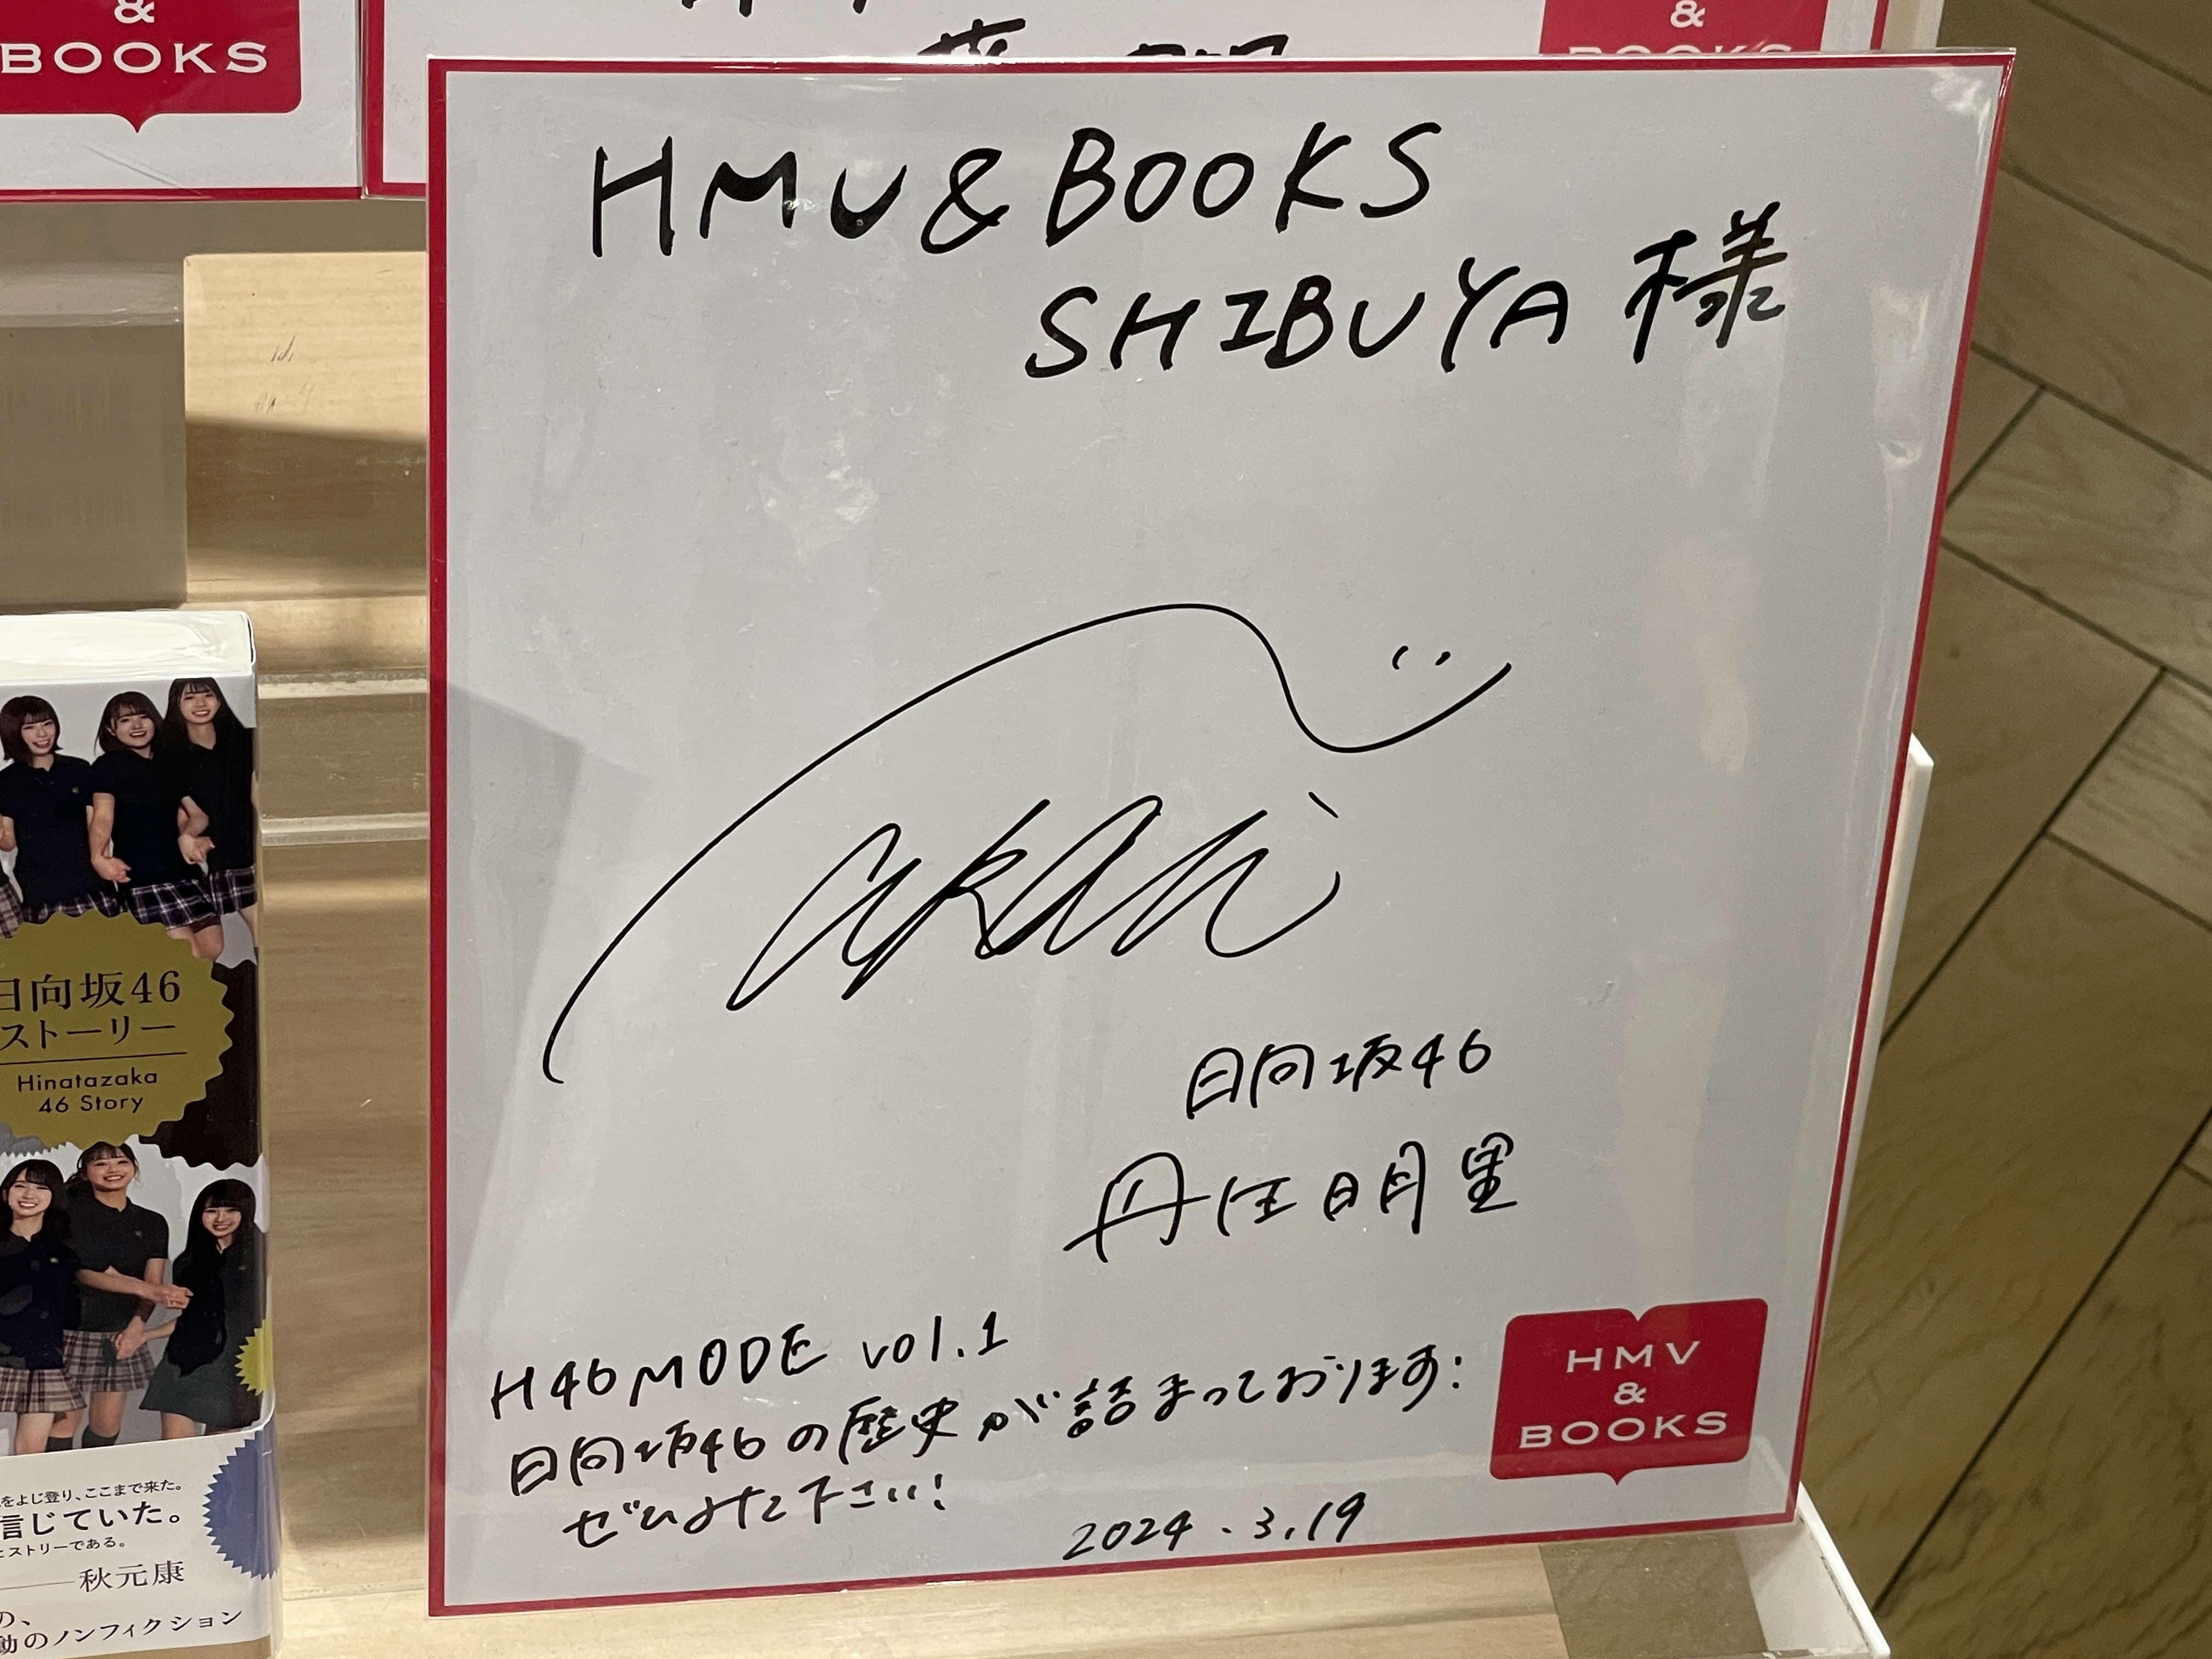
Signature of: akari nibu